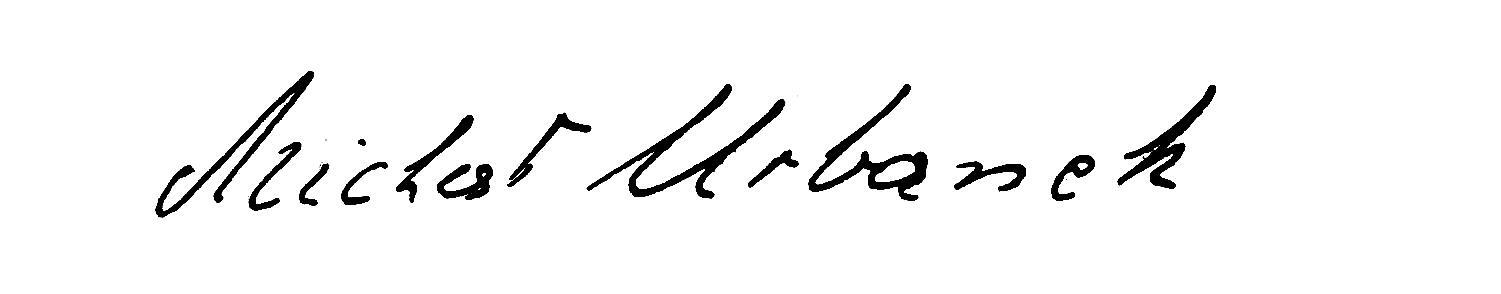
Signature of: michał urbanek